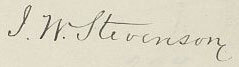
Signature of: john w stevenson